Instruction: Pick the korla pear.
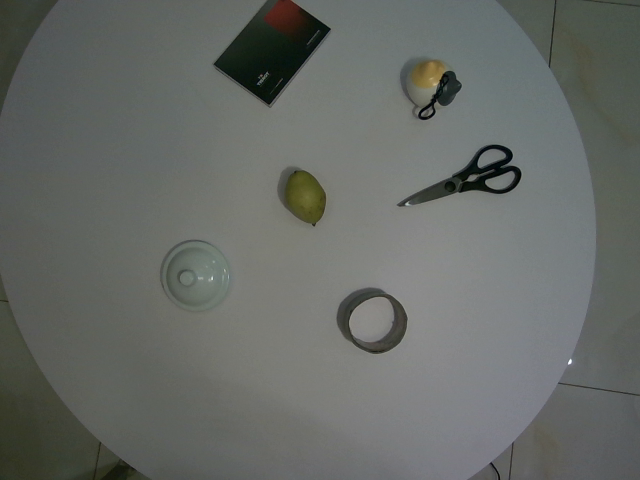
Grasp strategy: vertical